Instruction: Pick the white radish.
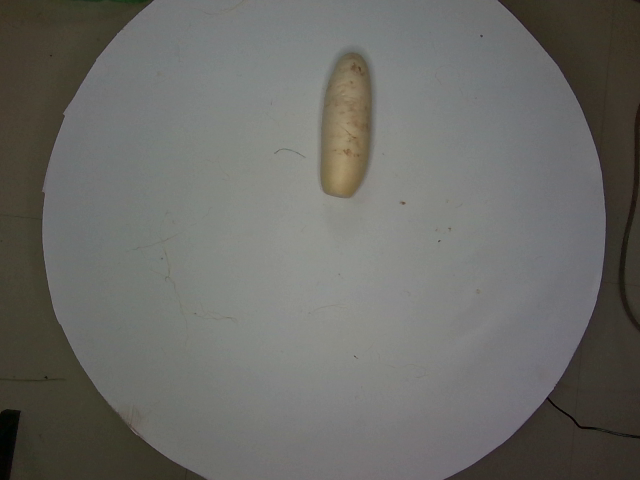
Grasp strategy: vertical